Question: What is the mailing or notice date provided in the document?
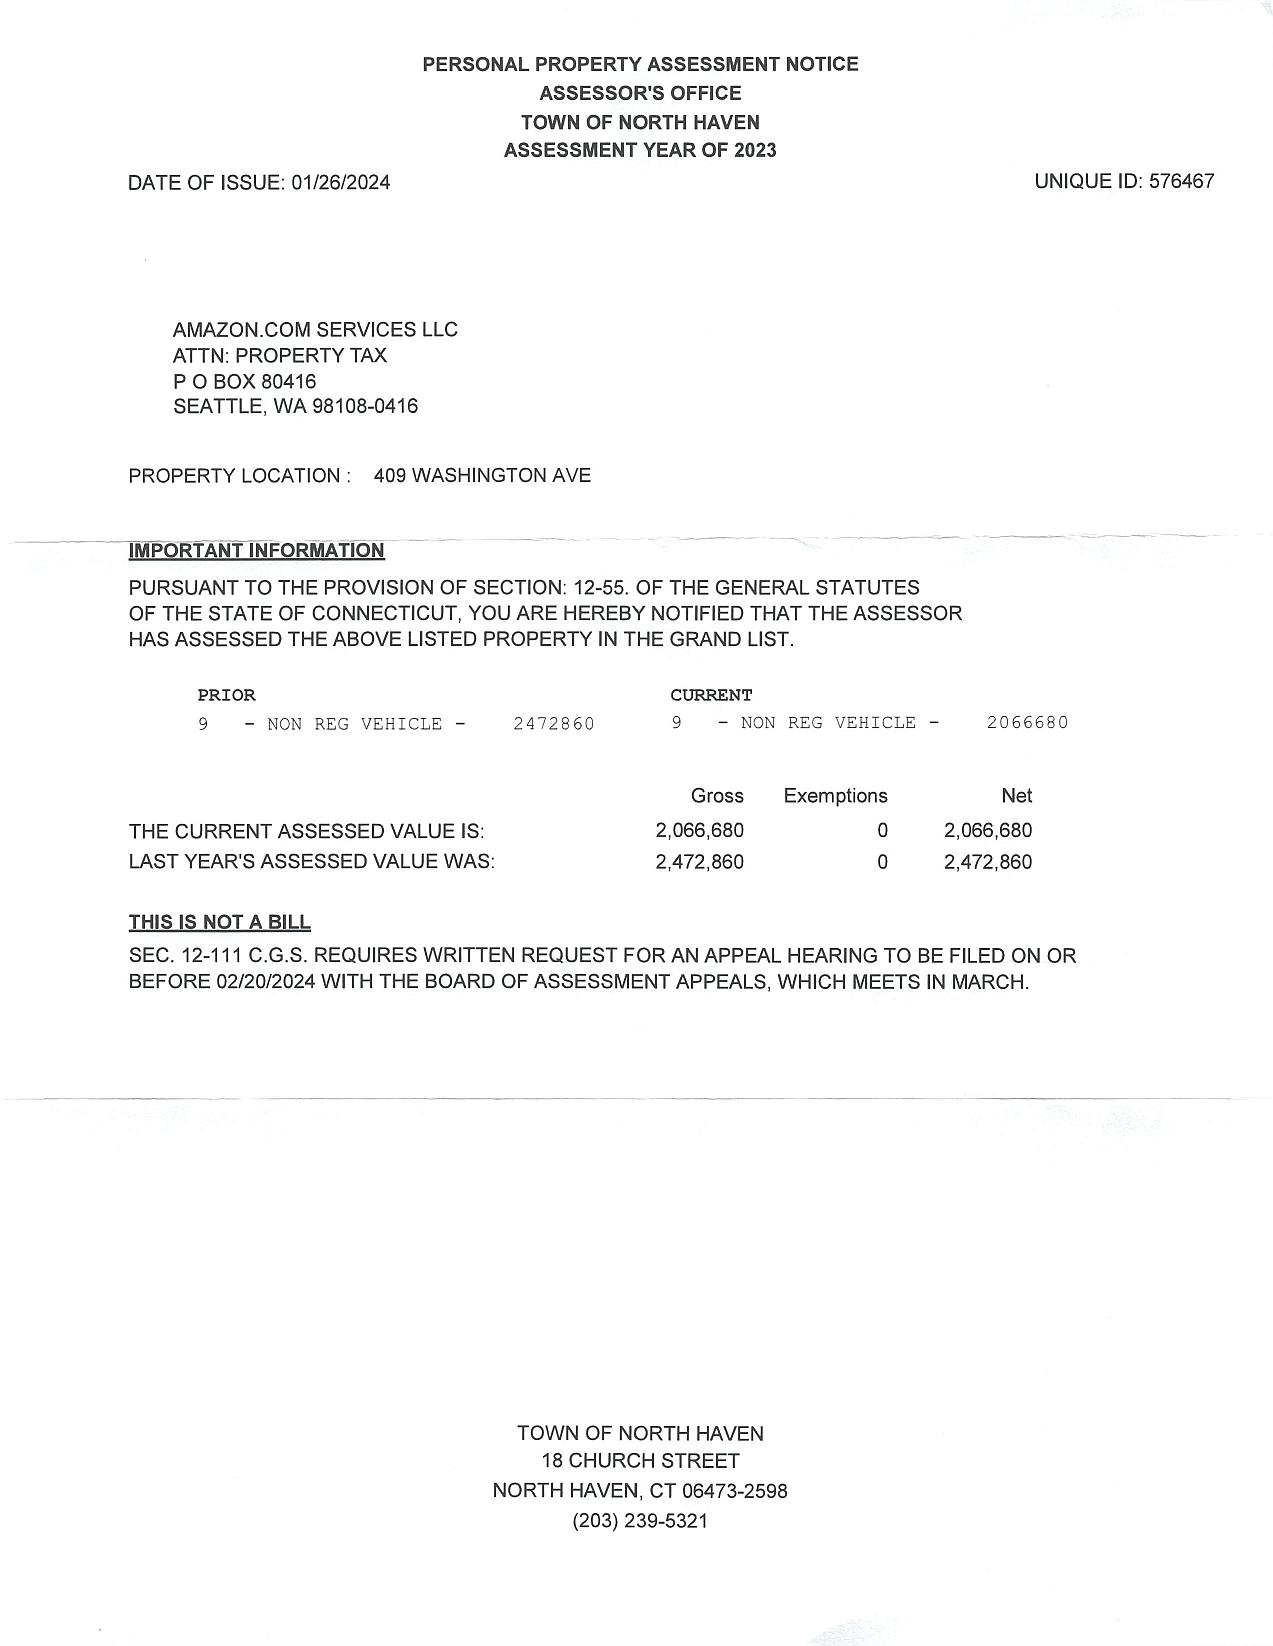
Answer: "1/26/24"